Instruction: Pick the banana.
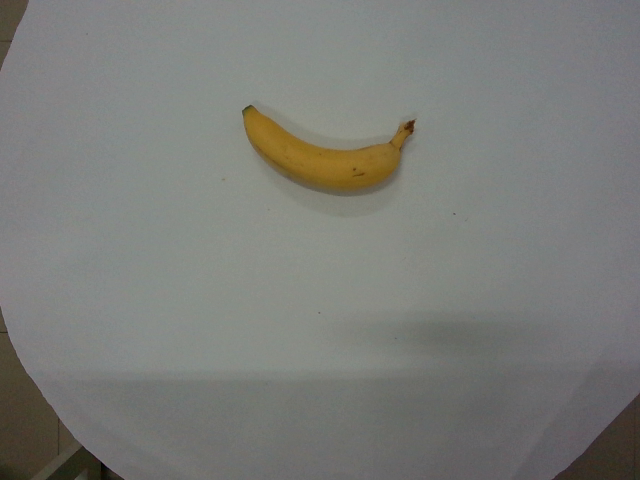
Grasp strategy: vertical